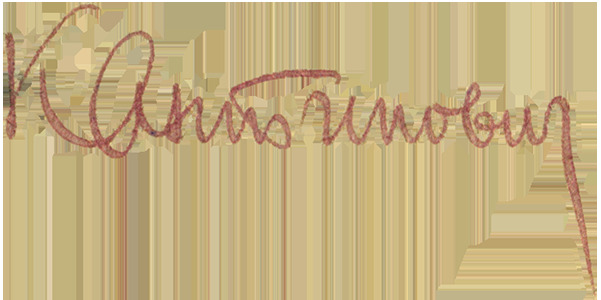
Signature of: q12078572